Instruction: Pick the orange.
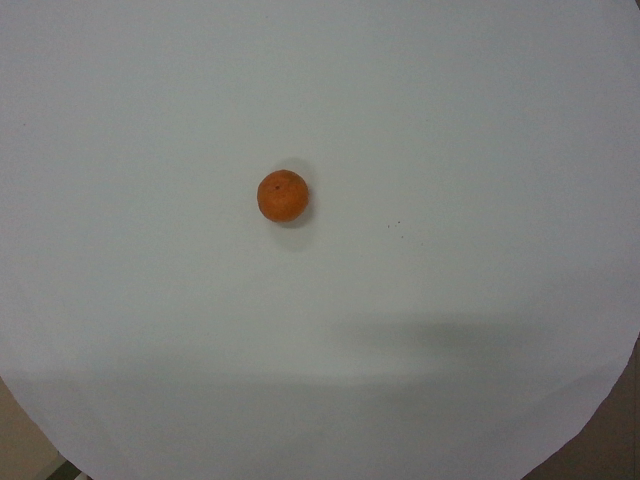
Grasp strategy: vertical